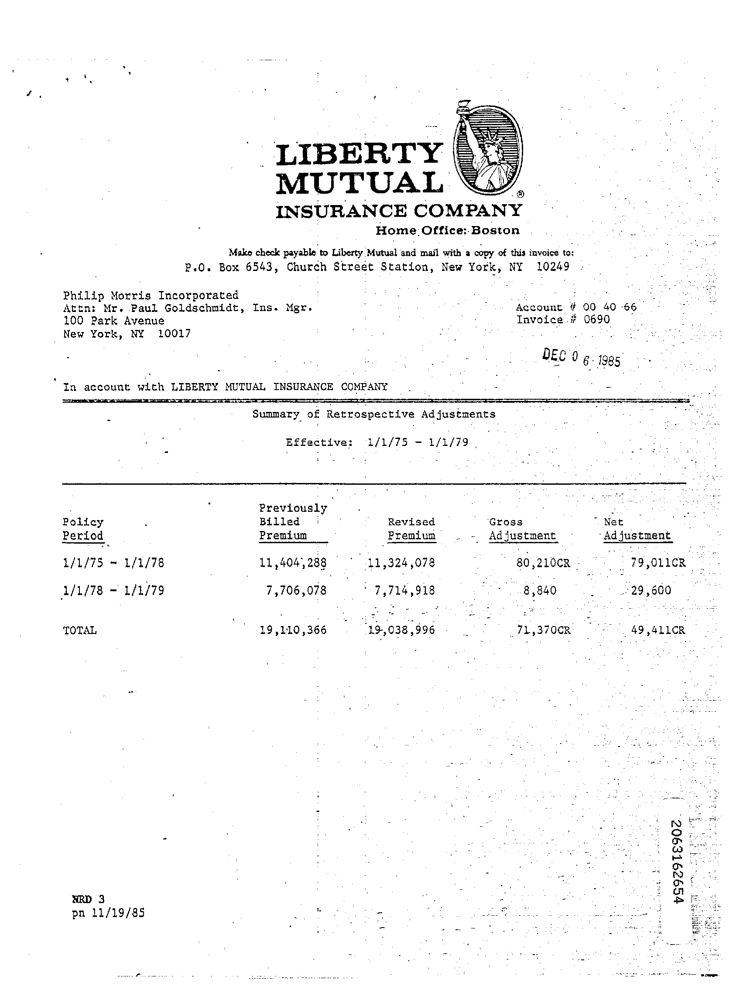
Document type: Invoice